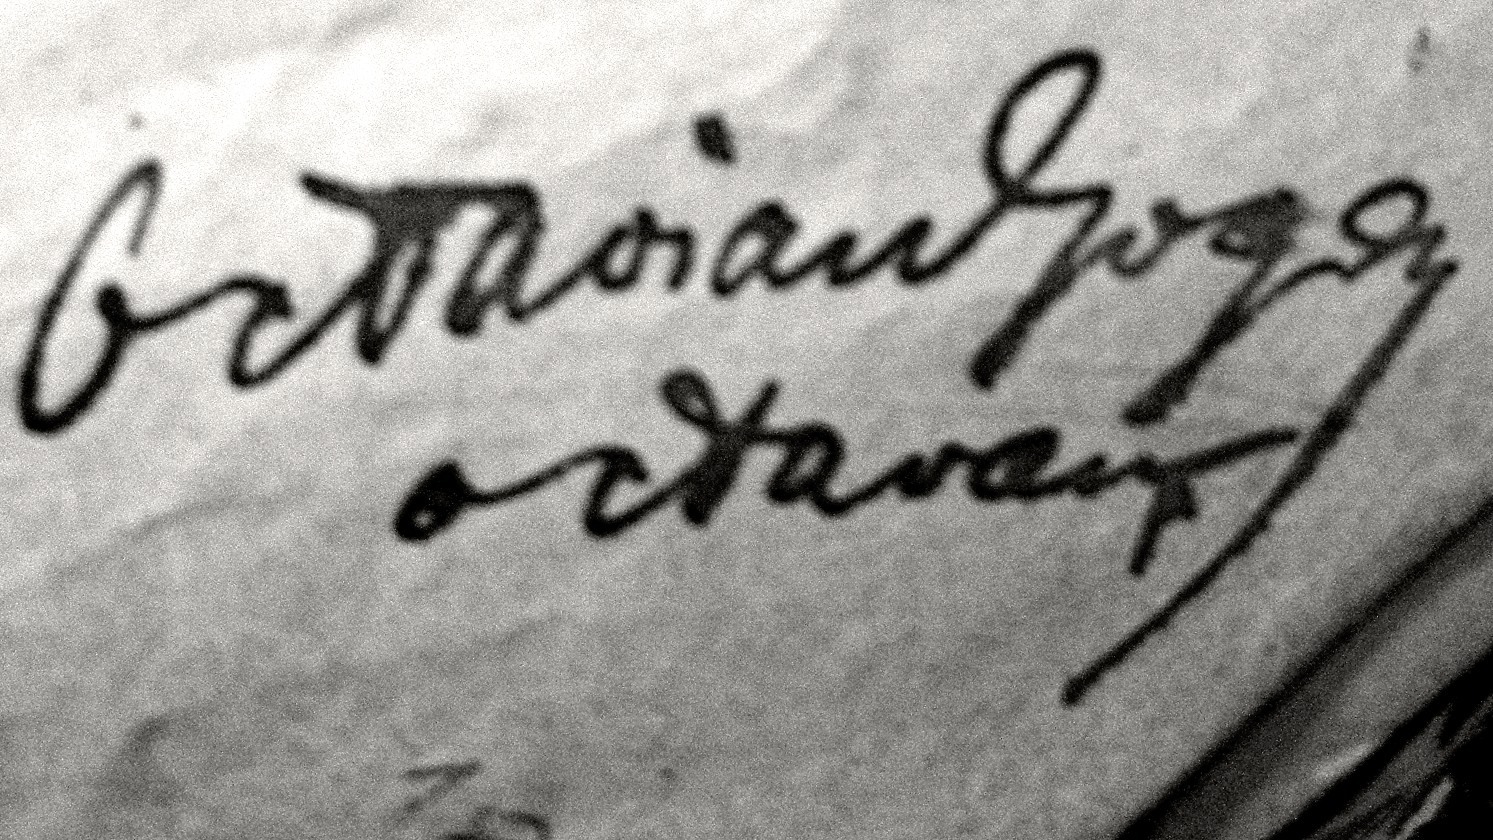
Signature of: octavian goga